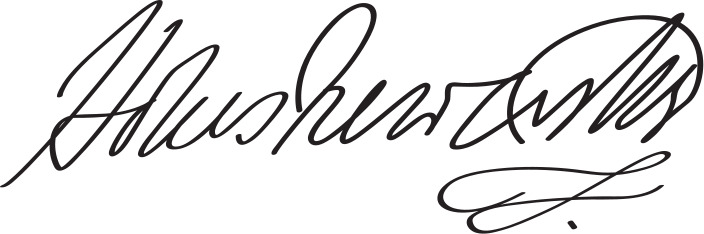
Signature of: thomas pelham holles 1st duke of newcastle upon tyne